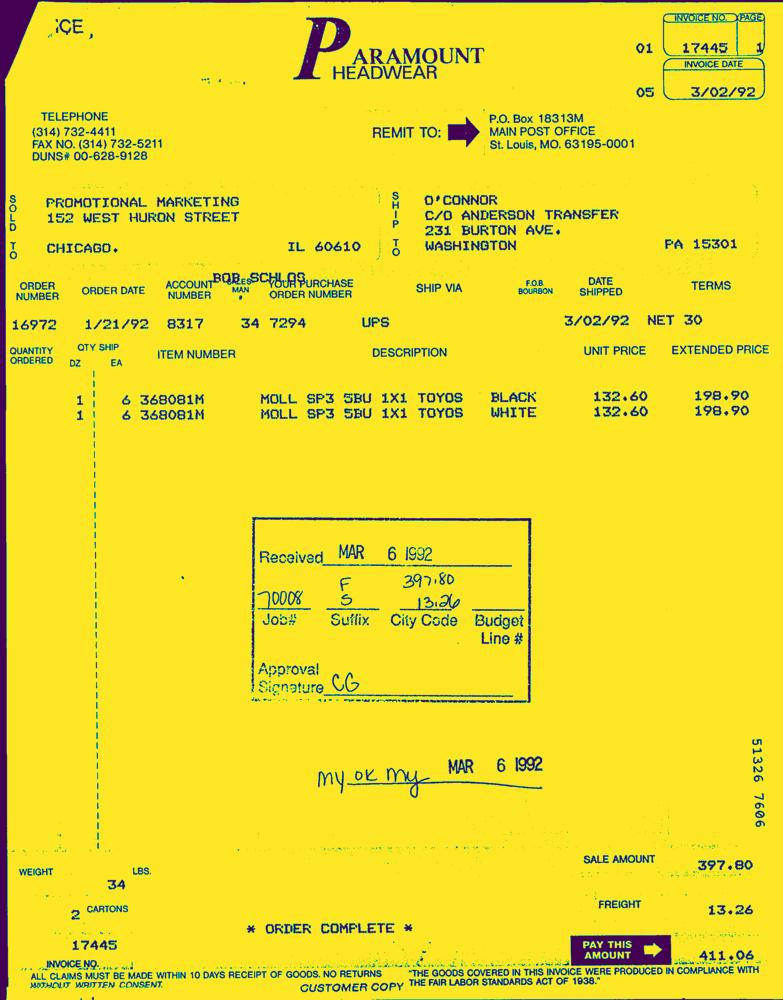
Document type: Invoice-Doc